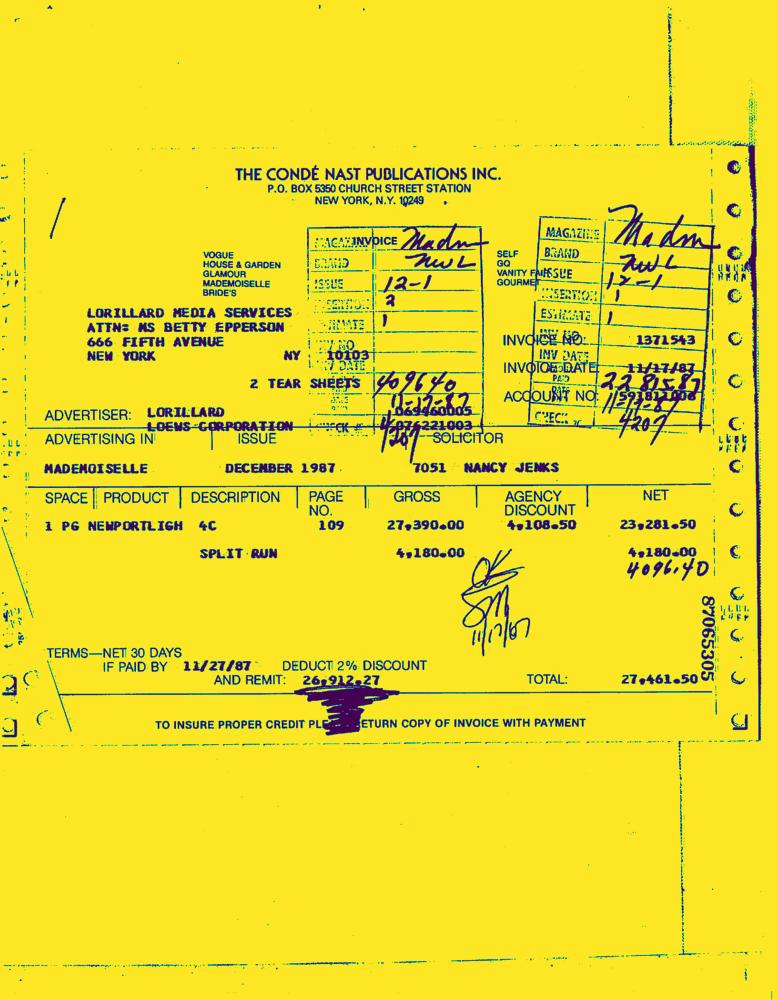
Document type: Invoice-Doc